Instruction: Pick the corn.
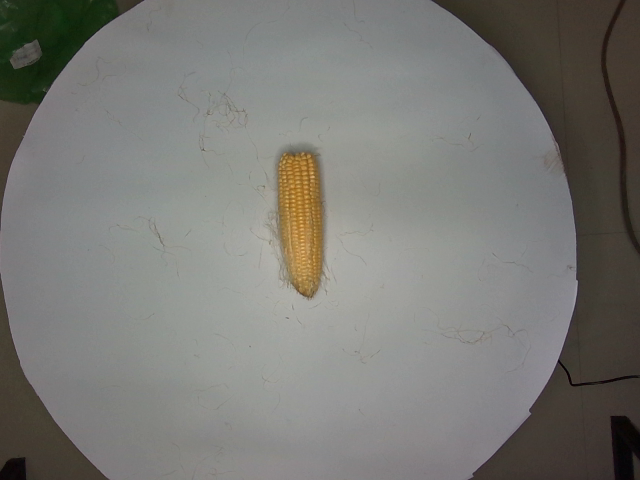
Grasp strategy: vertical